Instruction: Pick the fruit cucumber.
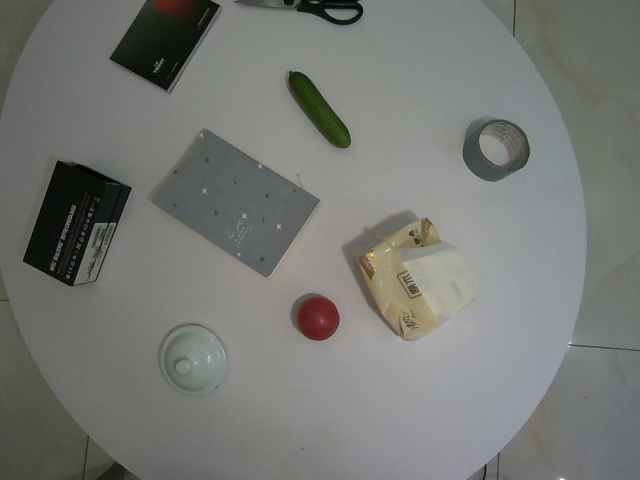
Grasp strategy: vertical